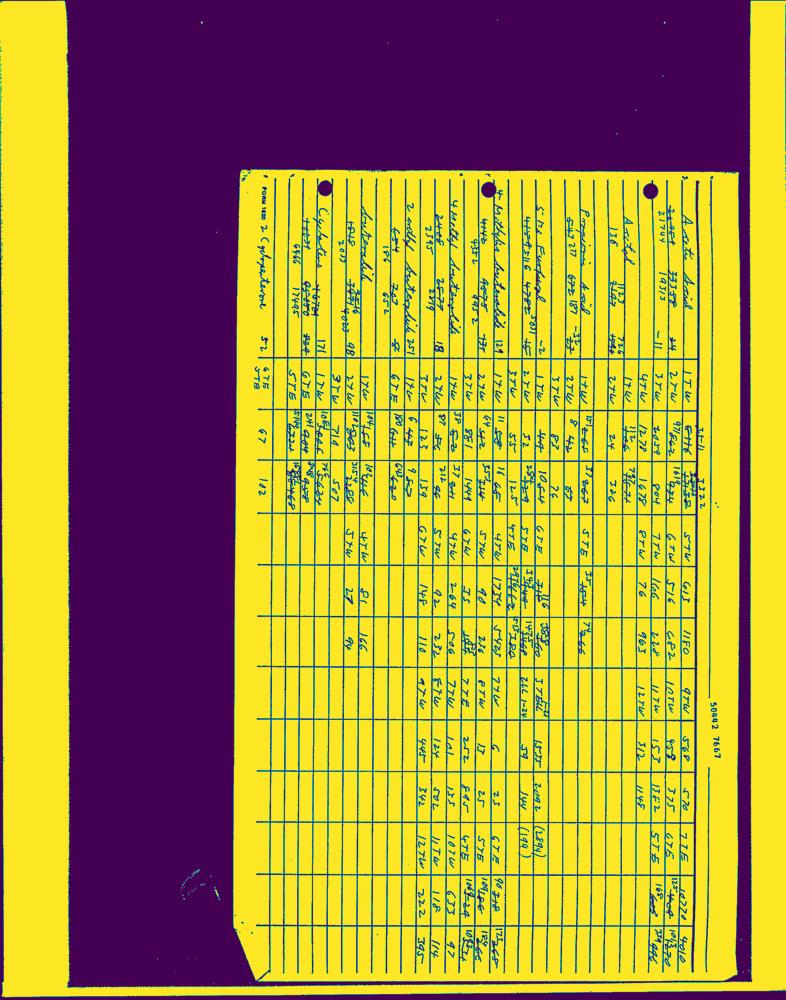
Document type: Hand-Written